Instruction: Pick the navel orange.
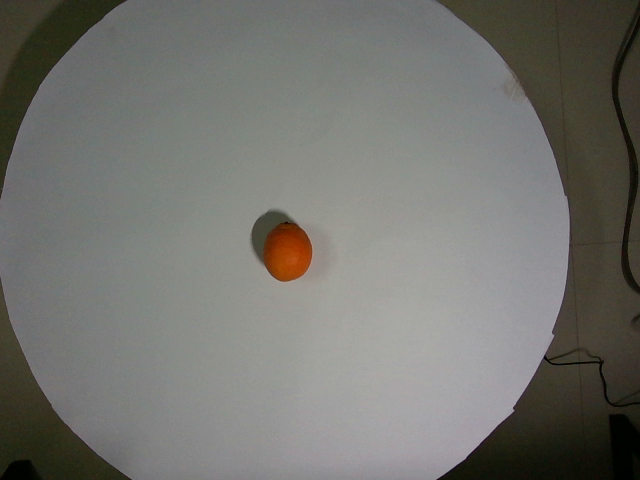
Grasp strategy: vertical